Question: What was observed in the imaging?
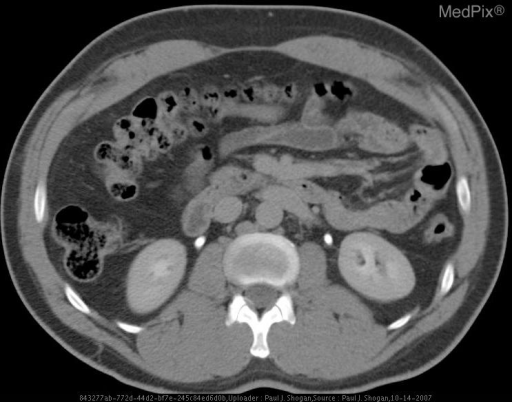
Answer: The imaging shows The left inferior vena cava extends cephalad as a continuation of the left common iliac vein adjacent to the left side of the aorta, ending in the left renal vein.  The normal right IVC extends from the right common iliac vein, following its normal course through the abdomen. Delayed contrast axial CT image at the level of the renal vein demonstrates the left IVC ending in the left renal vein..